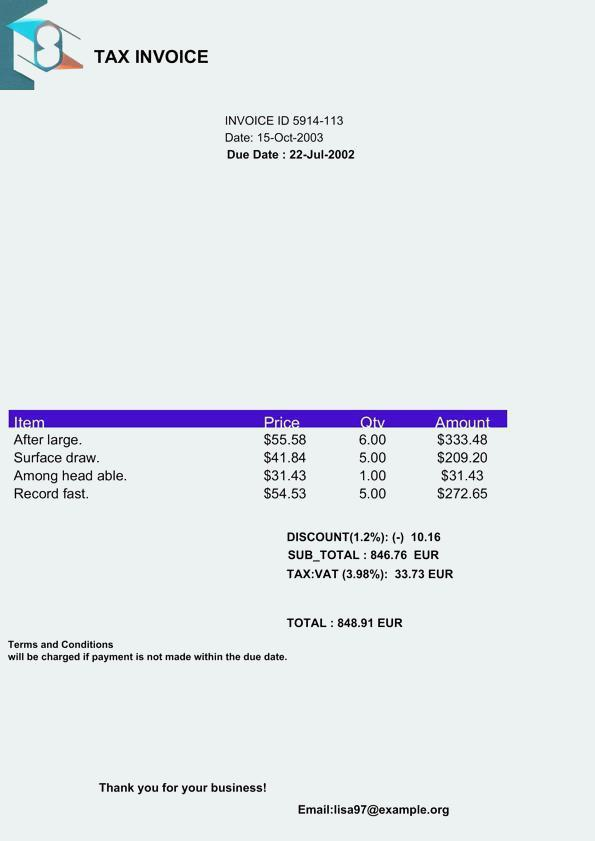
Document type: Invoice